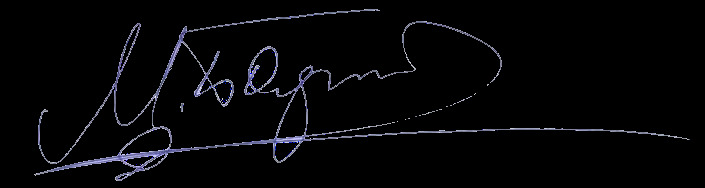
Signature of: mikhail boyarsky